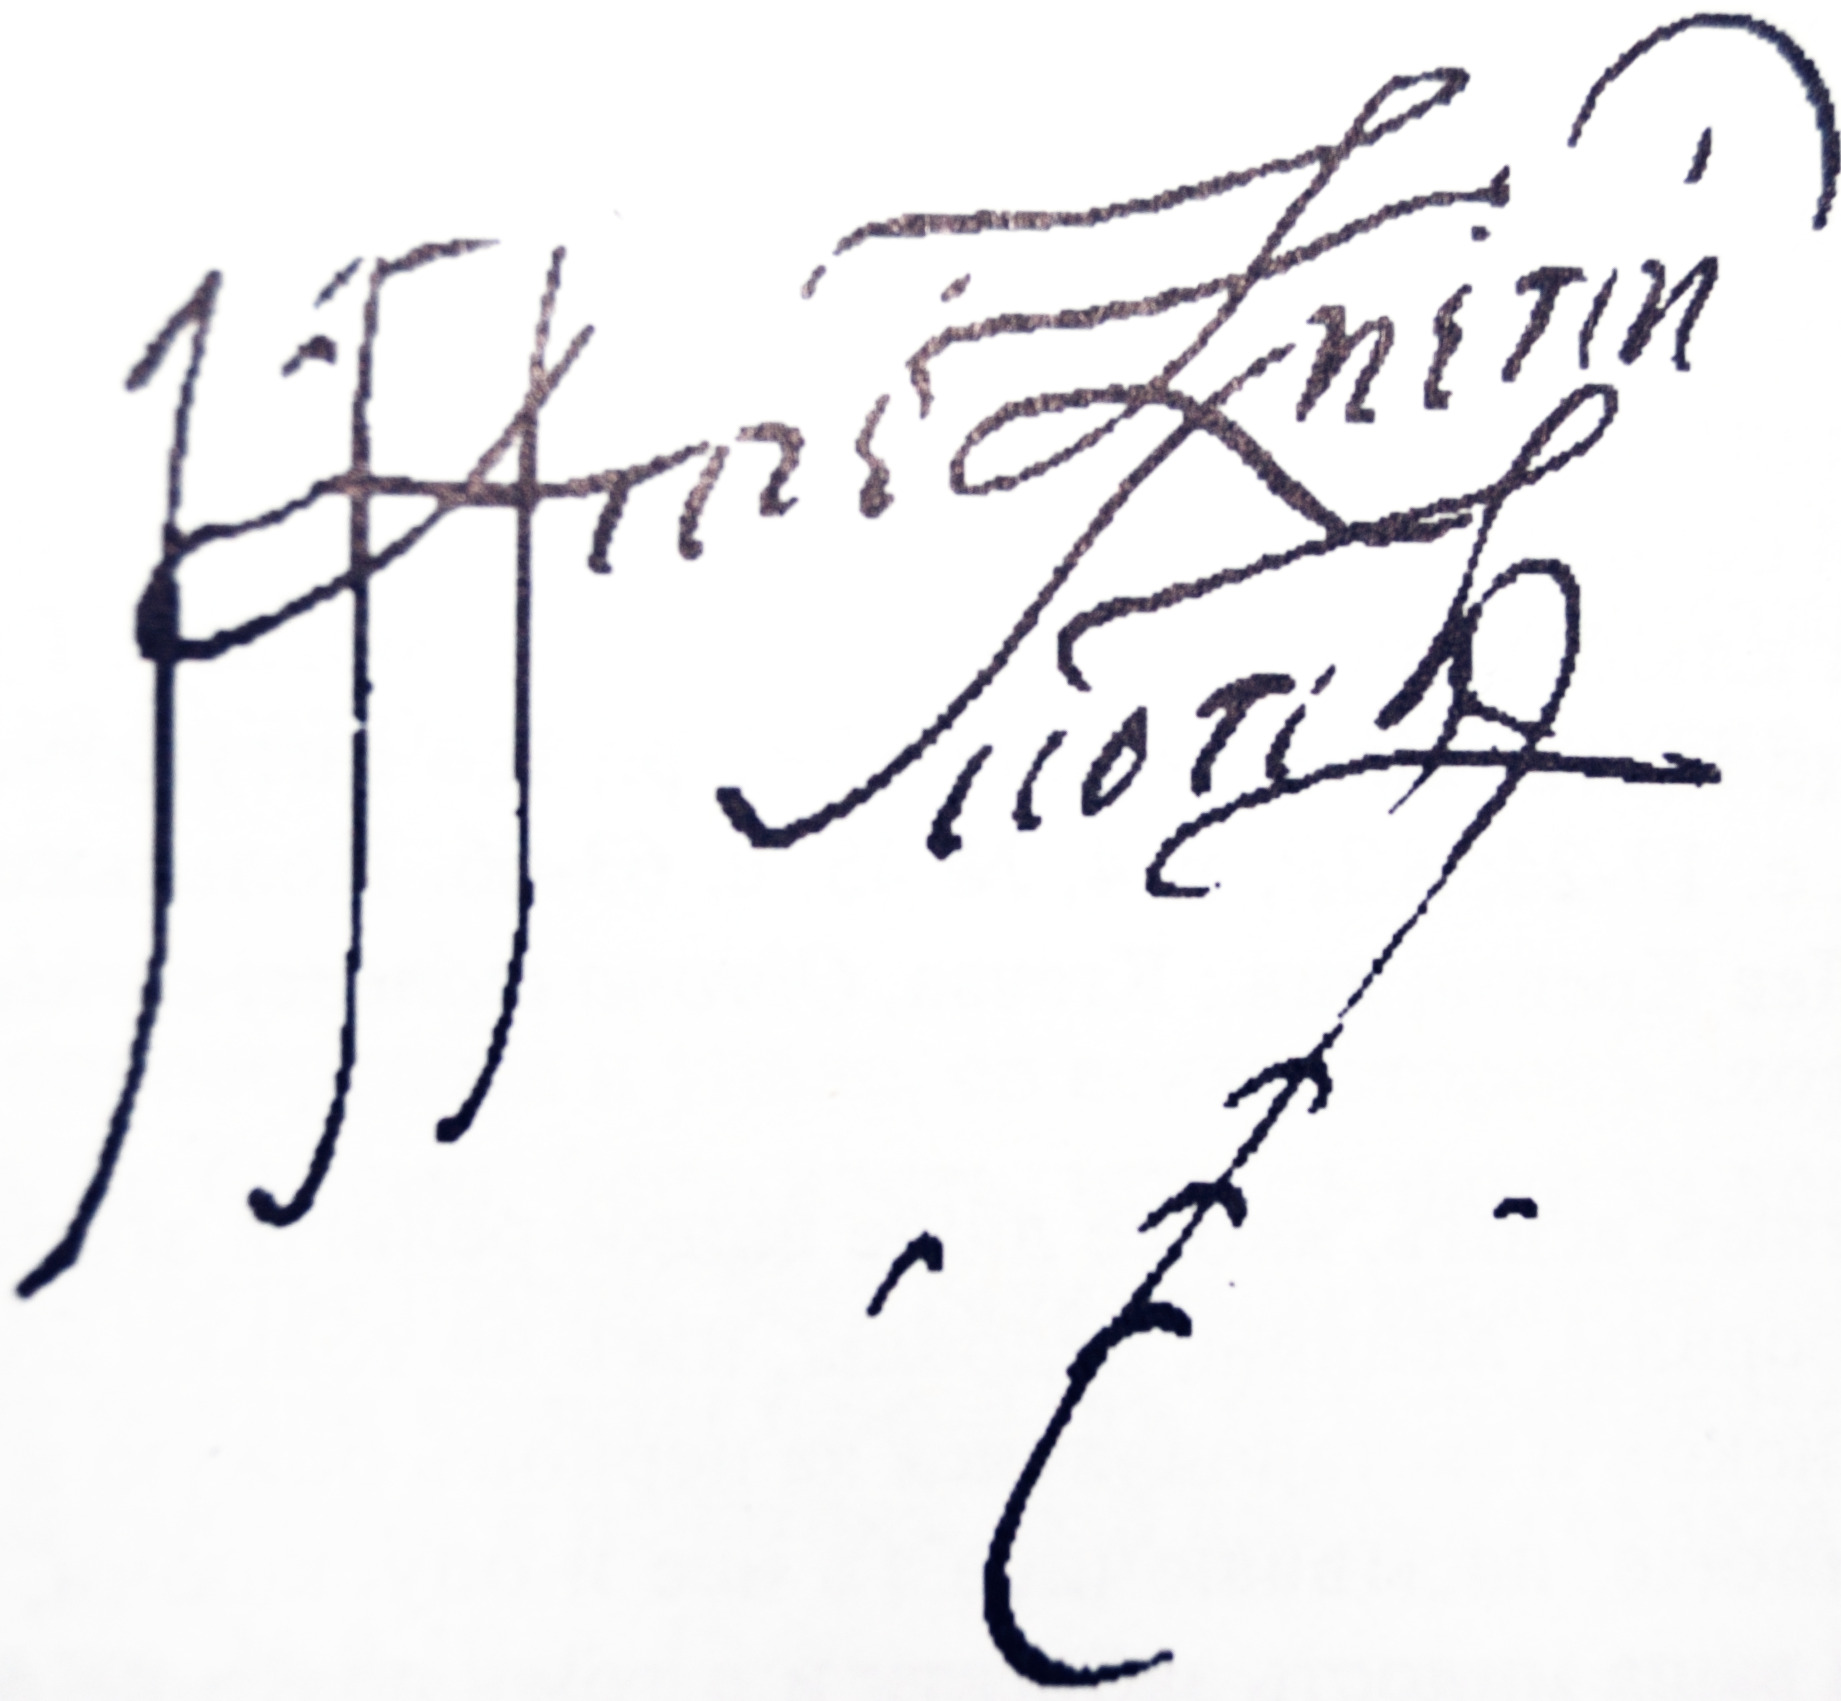
Signature of: ipatii potii 0